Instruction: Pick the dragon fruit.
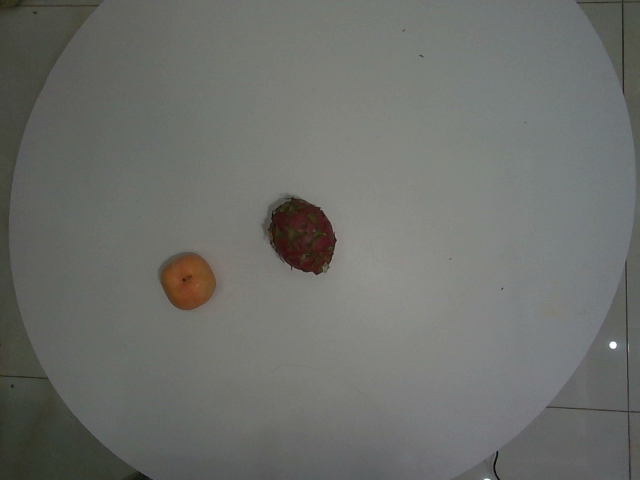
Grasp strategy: vertical